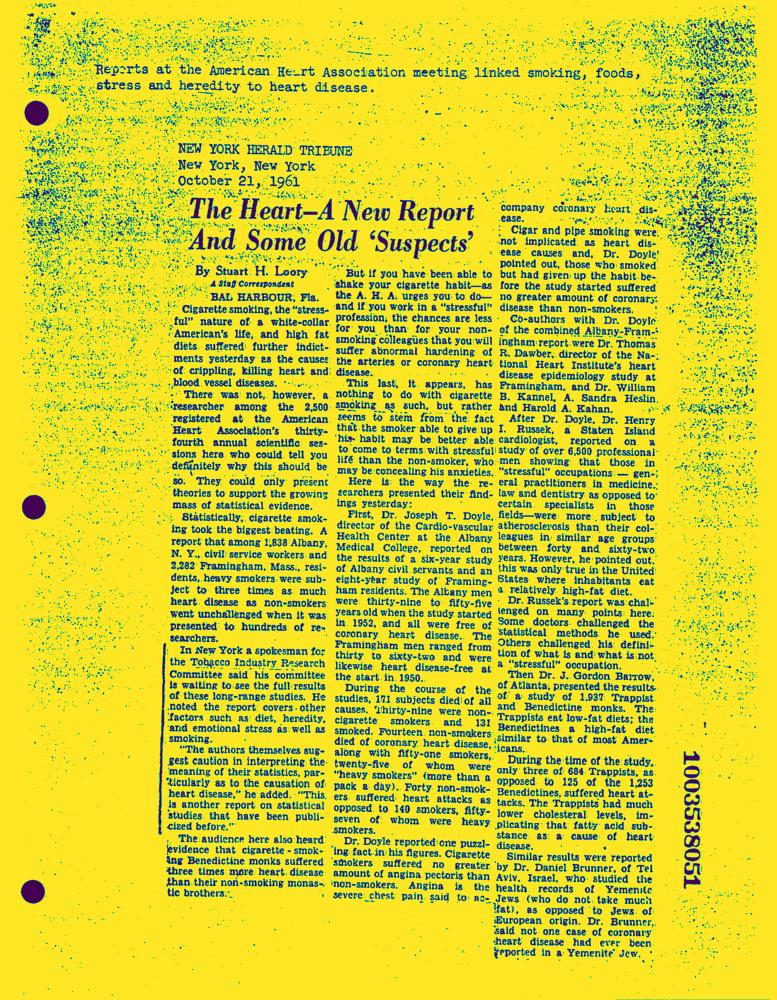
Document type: News-Article